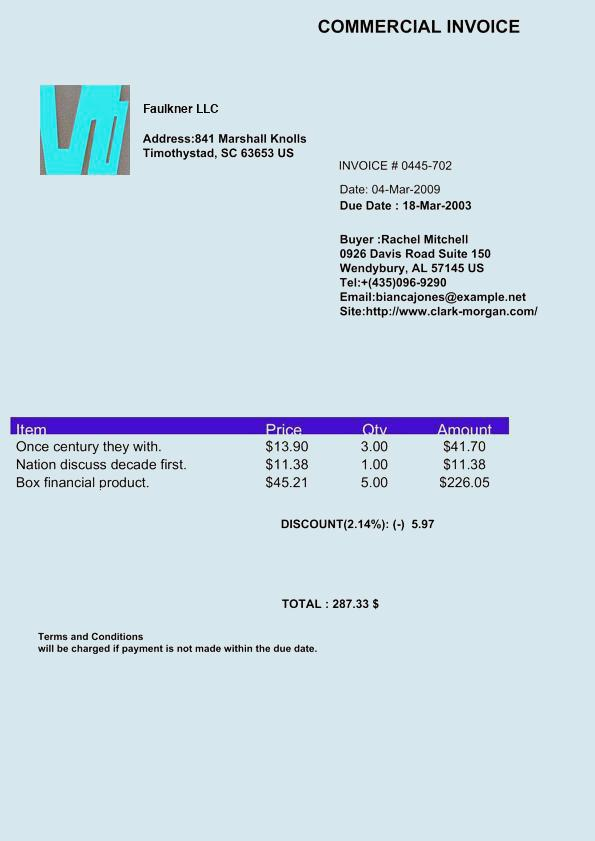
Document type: Invoice